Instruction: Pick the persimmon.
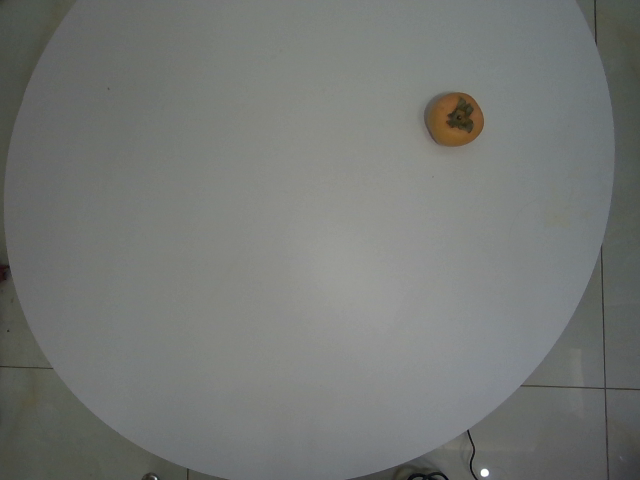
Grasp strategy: vertical